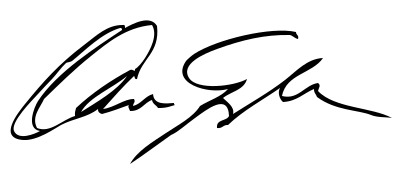
Signature of: dan quayle